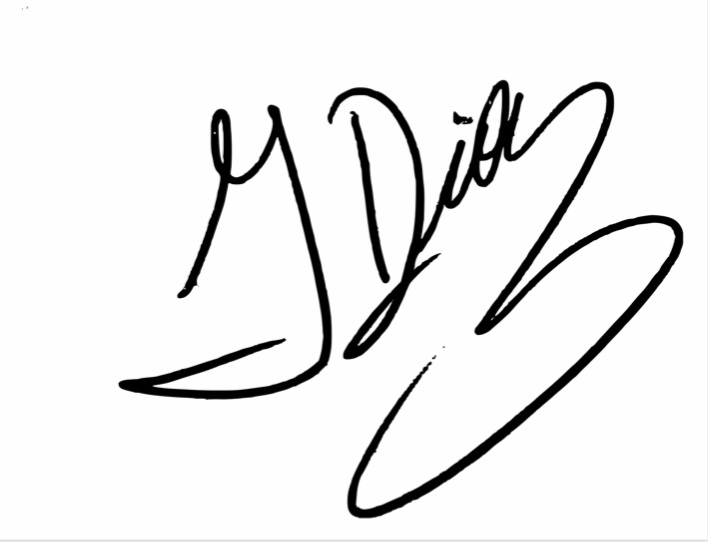
Signature of: yhojan díaz